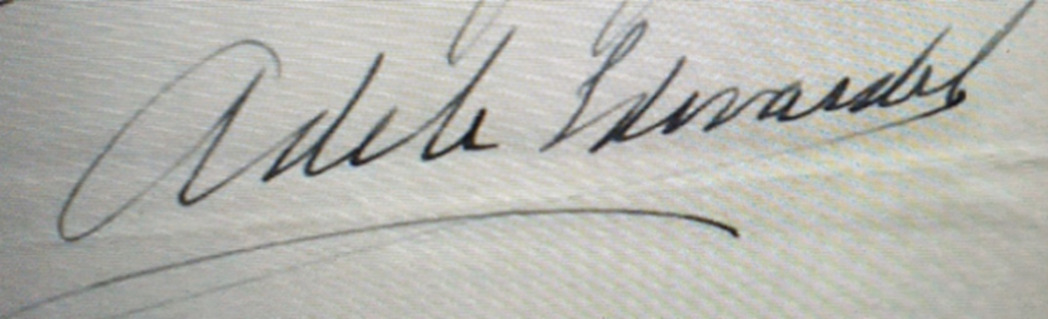
Signature of: adela edwards salas